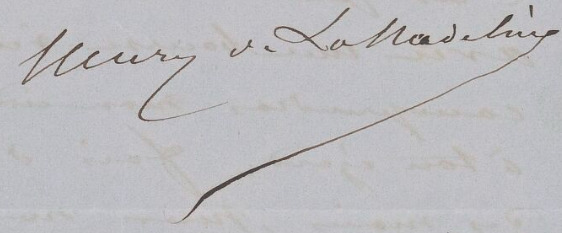
Signature of: henry de la madelène